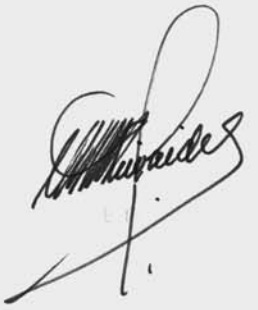
Signature of: cristino nicolaides